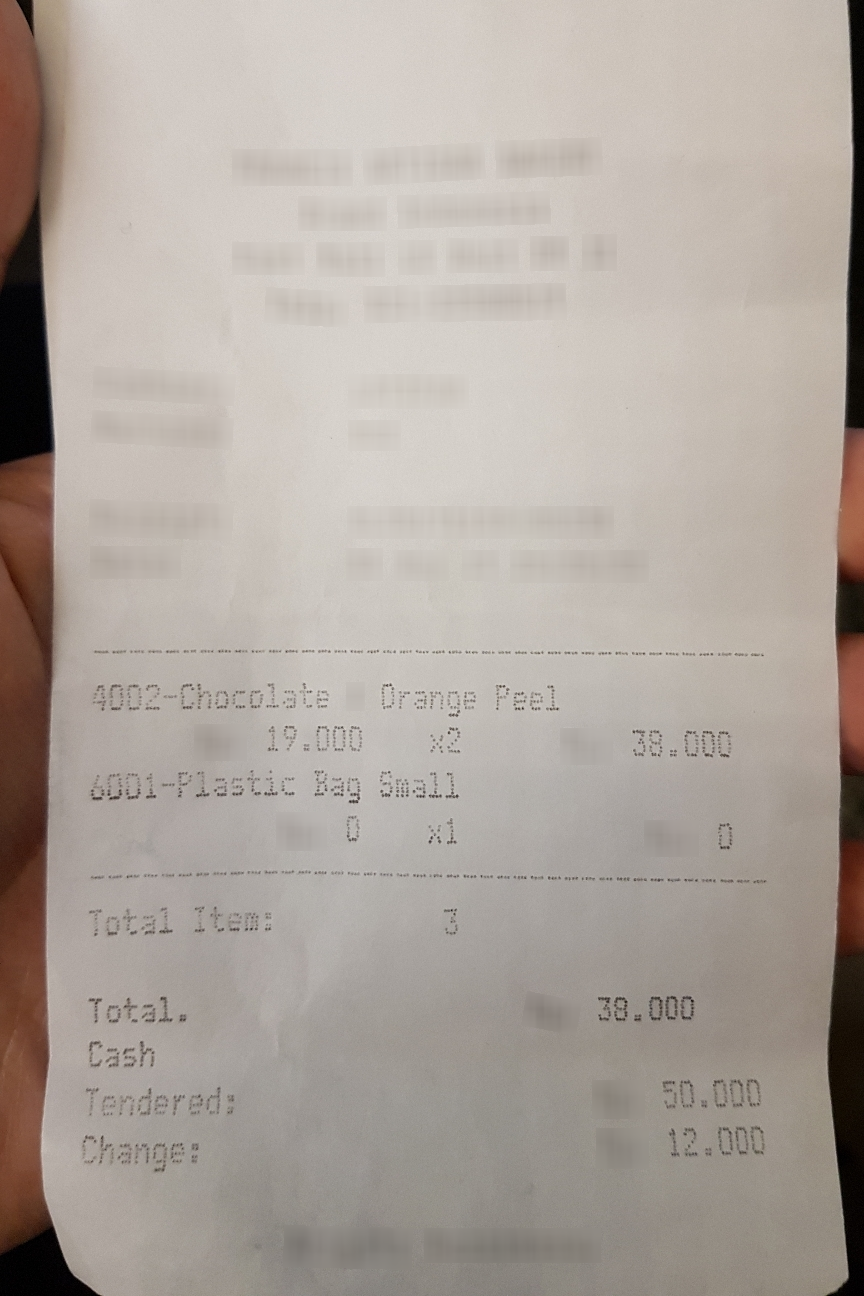
Number of items: 2
Total: 38.000
OCR text regions:
text: 4002-Chocolate
text: Orange
text: Peel
text: 19.000
text: x2
text: 38.000
text: 6001-Plastic
text: Bag
text: Small
text: 0
text: x1
text: 0
text: Total.
text: 38.000
text: Cash
text: Tendered:
text: 50.000
text: Change:
text: 12.000
text: Total
text: Item:
text: 3